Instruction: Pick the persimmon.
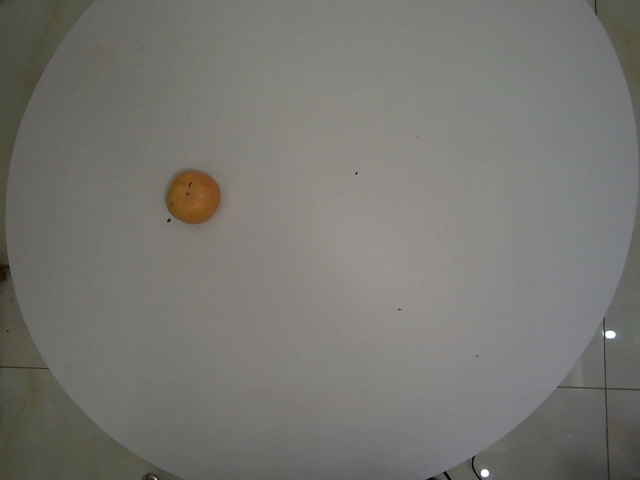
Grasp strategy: vertical